Question: Which state is mentioned in the document?
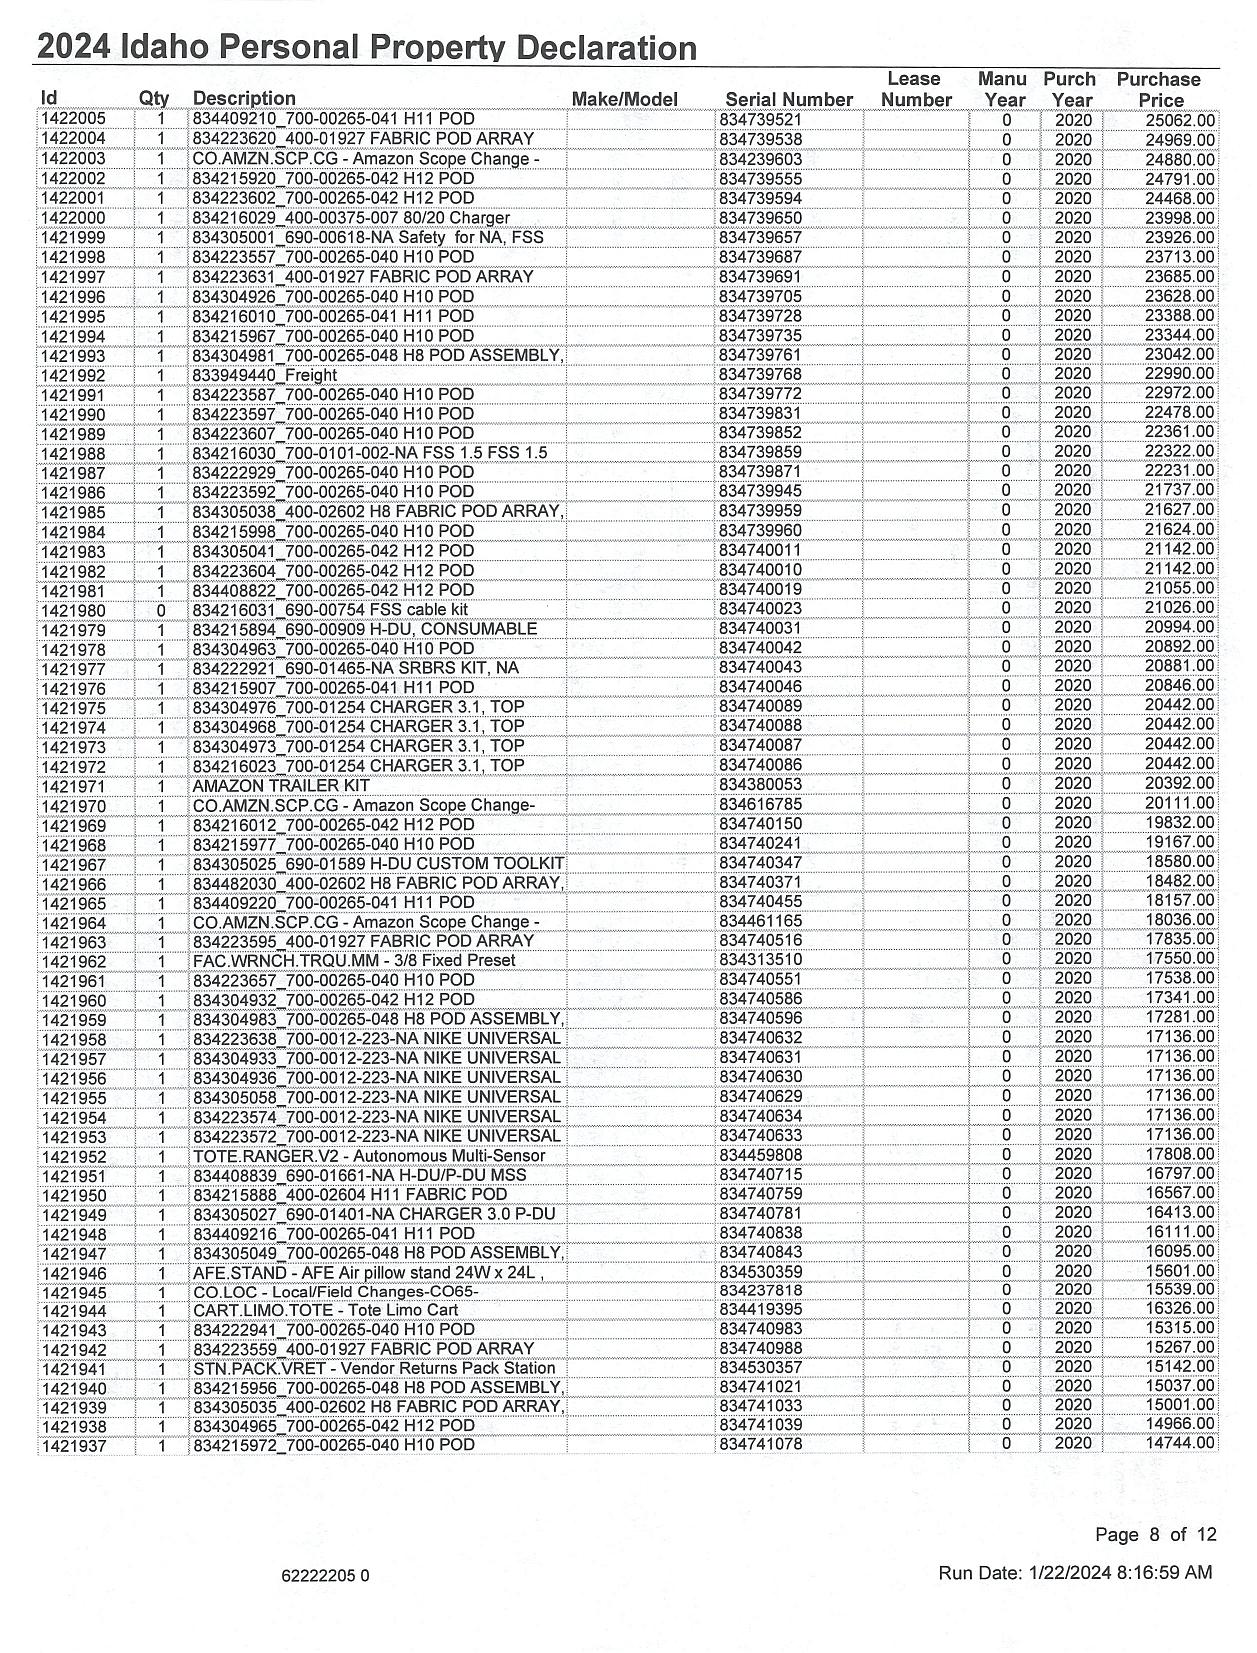
Answer: "Idaho"